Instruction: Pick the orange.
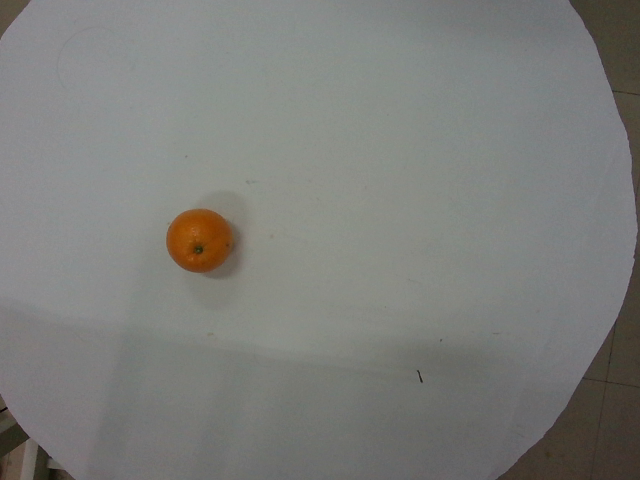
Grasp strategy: vertical